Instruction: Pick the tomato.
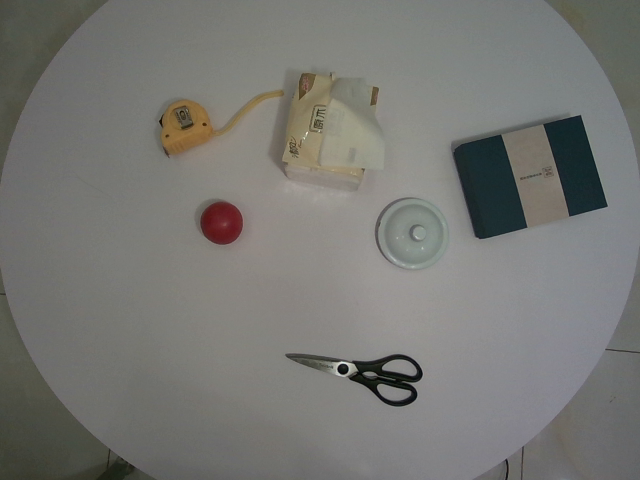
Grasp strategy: vertical